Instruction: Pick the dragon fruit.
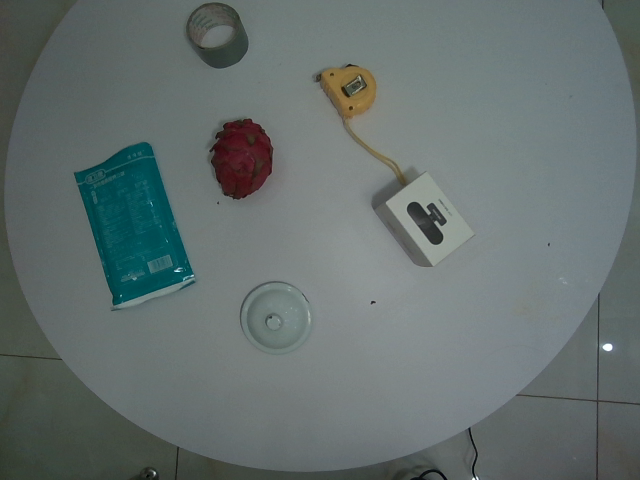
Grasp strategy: vertical